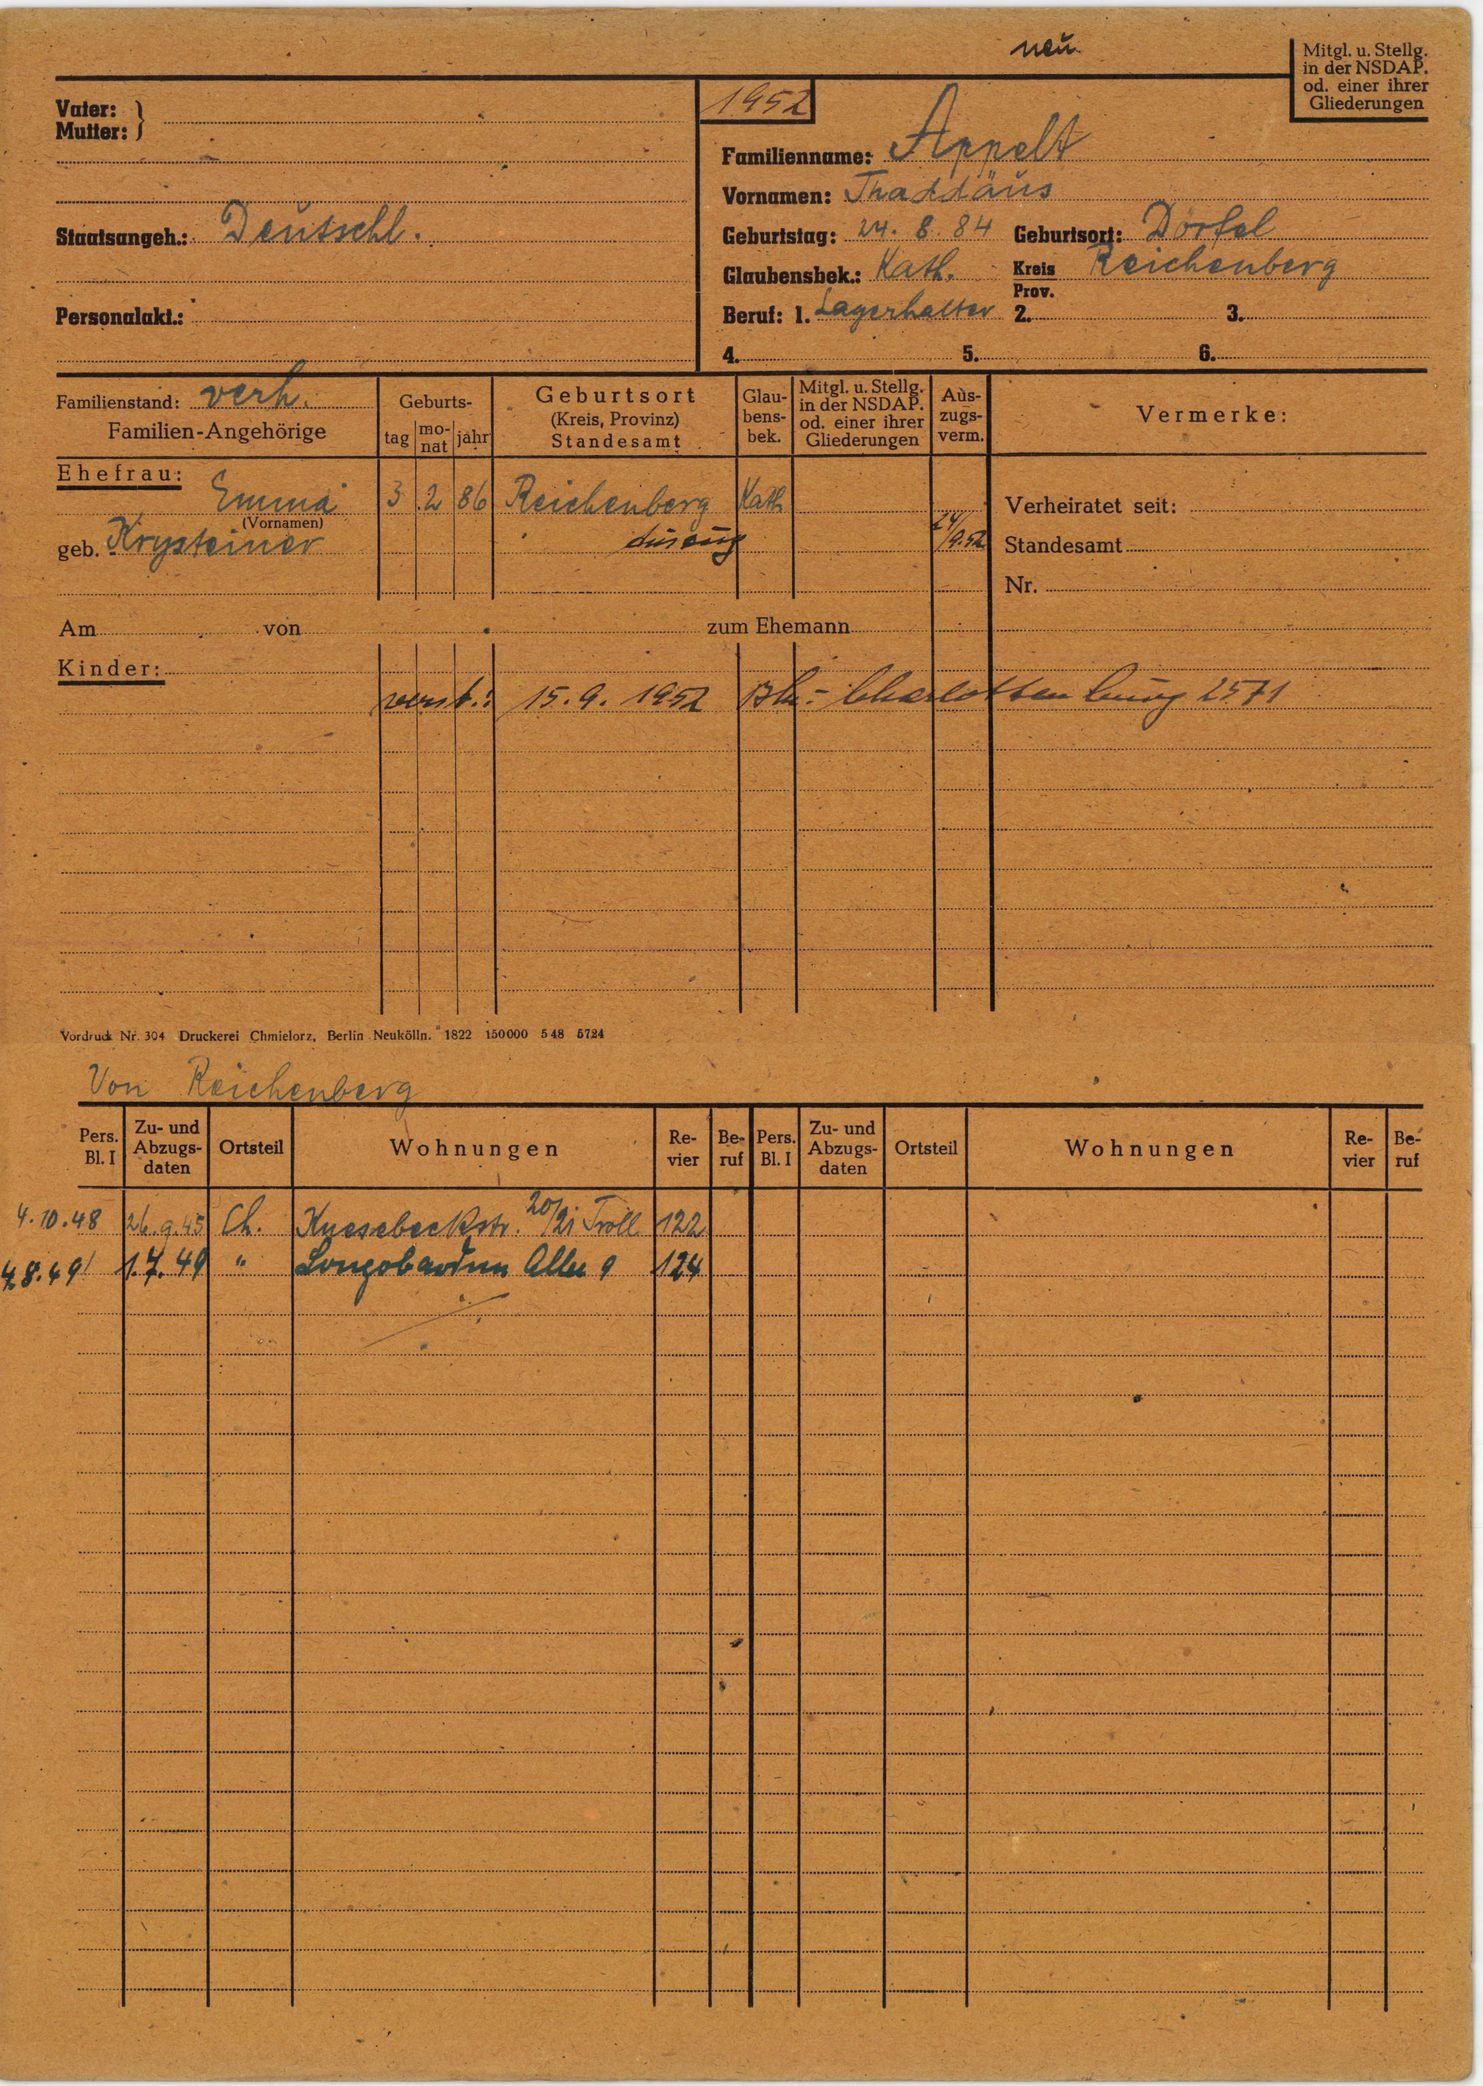
Appelt